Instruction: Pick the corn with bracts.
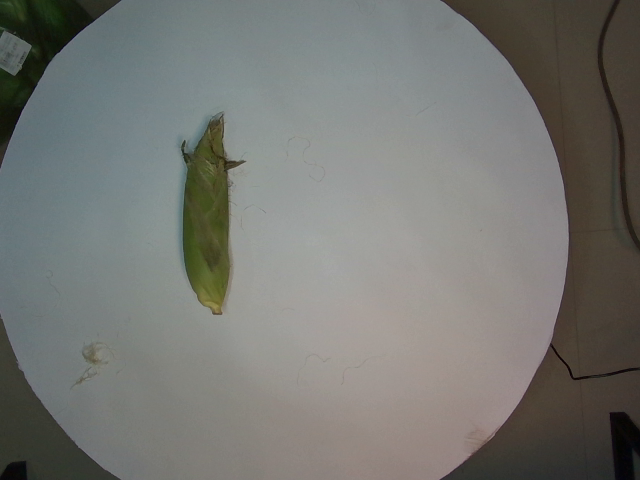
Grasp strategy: vertical